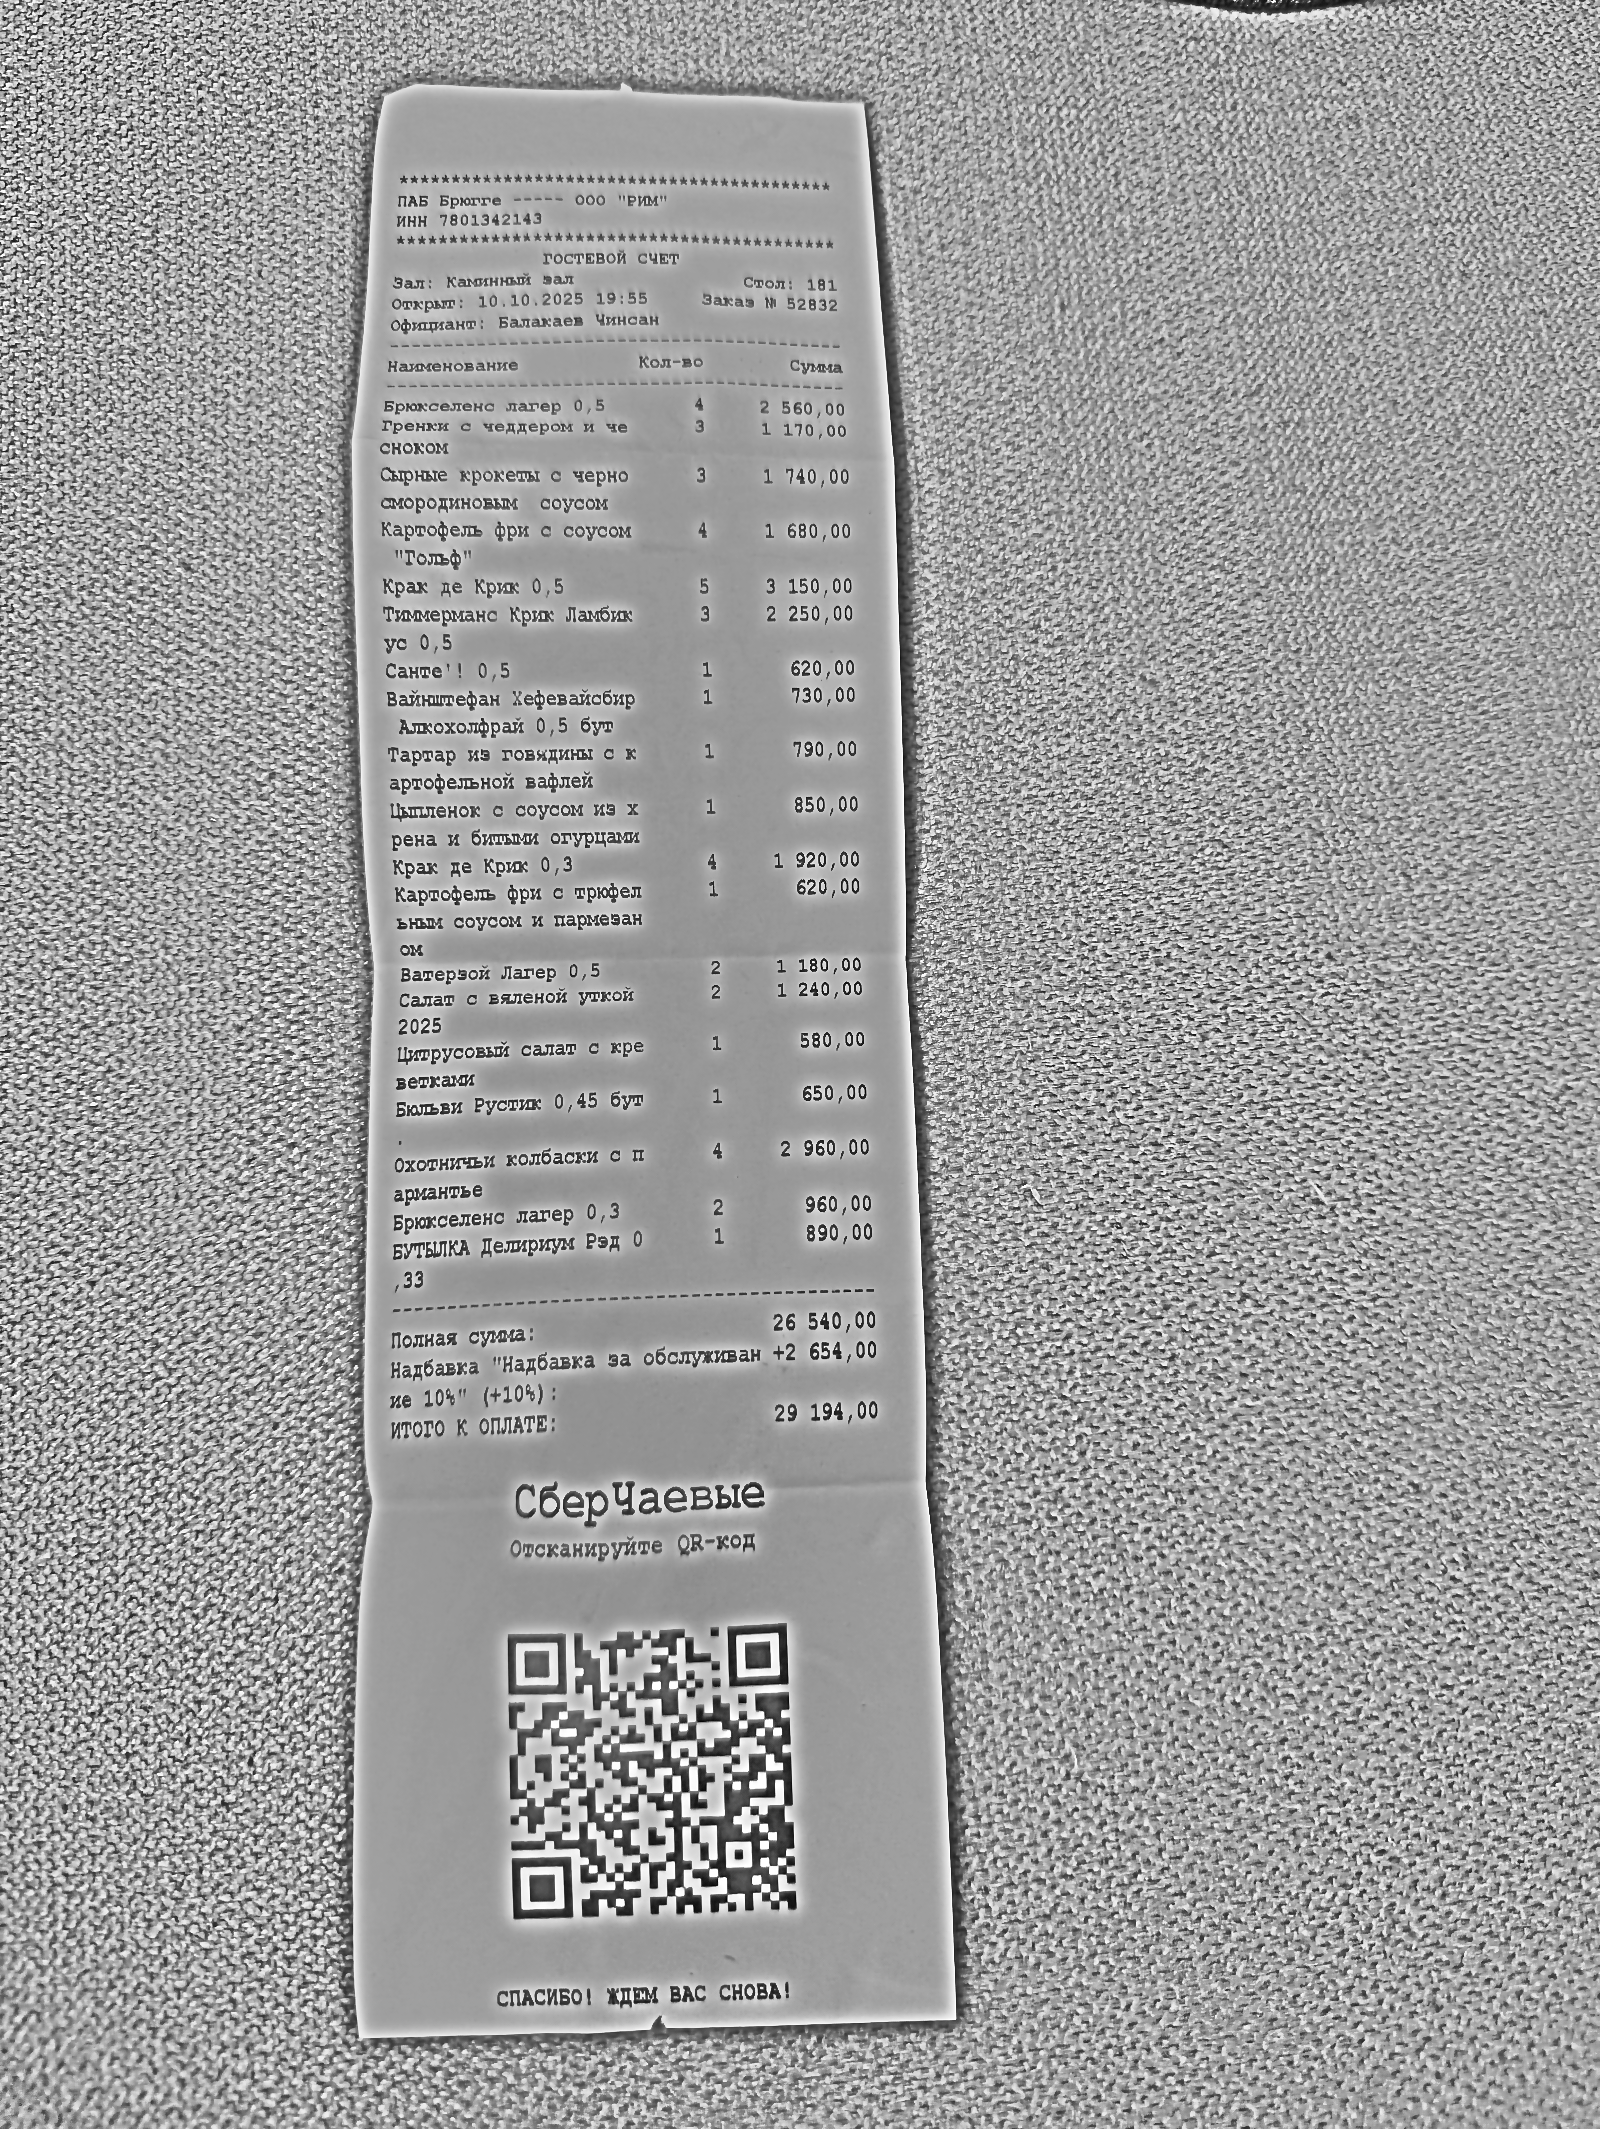
Продавец: ПАБ Брюгге --- ООО "РИМ"
ИНН: 7801342143
Дата: 10.10.2025
Товары: Брюкселенс лагер 0,5; Гренки с чеддером и чесноком; Сырные крокеты с черносмородиновым соусом; Картофель фри с соусом "Гольф"; Крак де Крик 0,5; Санте'! 0,5; Вайнитефан Хефевайсбир Алкохолфрай 0,5 бут; Тартар из говядины с картофельной вафлей; Цыпленок с соусом из хрена и битыми огурцами; Крак де Крик 0,3; Картофель фри с трюфельным соусом и пармезаном; Ватерзой Лагер 0,5; Салат с вяленой уткой 2025; Цитрусовый салат с креветками; Бюльви Руслик 0,45 бут; Охотничьи колбаски с пармантье; Брюкселенс лагер 0,3; БУТЫЛКА Делириум Рэд 0,33
Количество: 4.000; 3.000; 3.000; 4.000; 5.000; 1.000; 1.000; 1.000; 1.000; 4.000; 1.000; 2.000; 2.000; 1.000; 1.000; 4.000; 2.000; 1.000
Цена: 640.00; 390.00; 580.00; 420.00; 630.00; 620.00; 730.00; 790.00; 850.00; 480.00; 620.00; 590.00; 620.00; 580.00; 650.00; 740.00; 480.00; 890.00
Сумма: 2 560,00; 1 170,00; 1 740,00; 1 680,00; 3 150,00; 620.00; 730,00; 790,00; 850,00; 1920,00; 620,00; 1180,00; 1240,00; 580,00; 650,00; 2960,00; 960,00; 890,00
Итого: 29 194,00